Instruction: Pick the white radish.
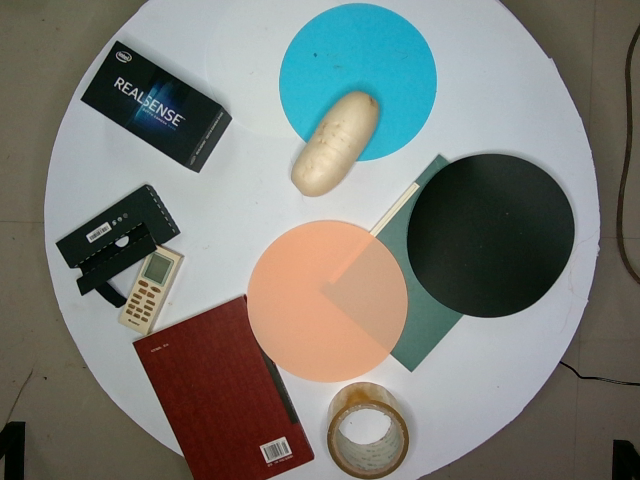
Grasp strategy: vertical